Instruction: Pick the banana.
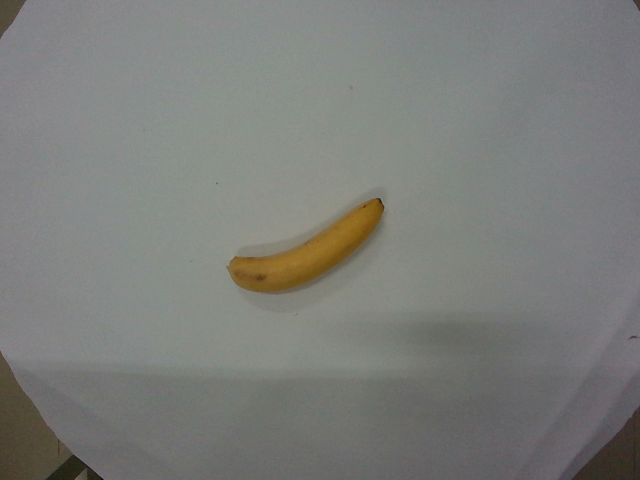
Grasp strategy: vertical